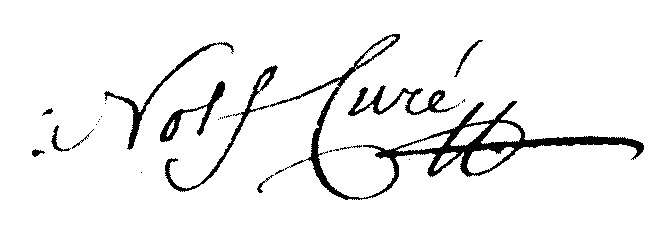
Signature of: louis joseph nolf